Question: What might the diagnosis be?
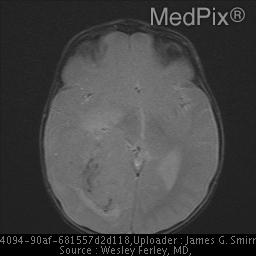
Answer: The possible diagnosis includes Choroid plexus carcinoma
Choroid plexus papilloma
PNET
Medulloepithelioma (infants)
Teratoma
Metastatic Adenocarcinoma (adults).